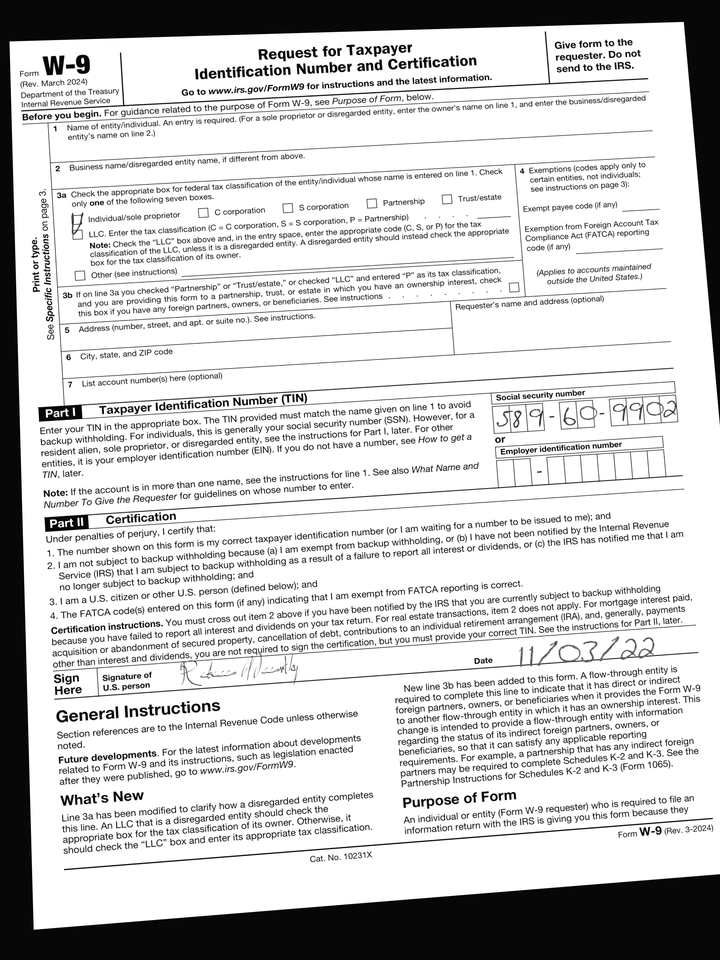
cbx: yes
ssn: 589609902
sdt: 11/03/22